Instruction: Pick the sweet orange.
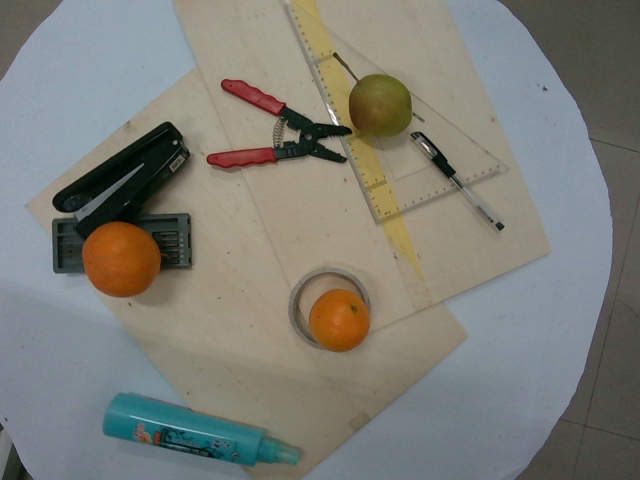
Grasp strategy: vertical